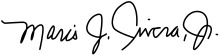
Signature of: mario civera